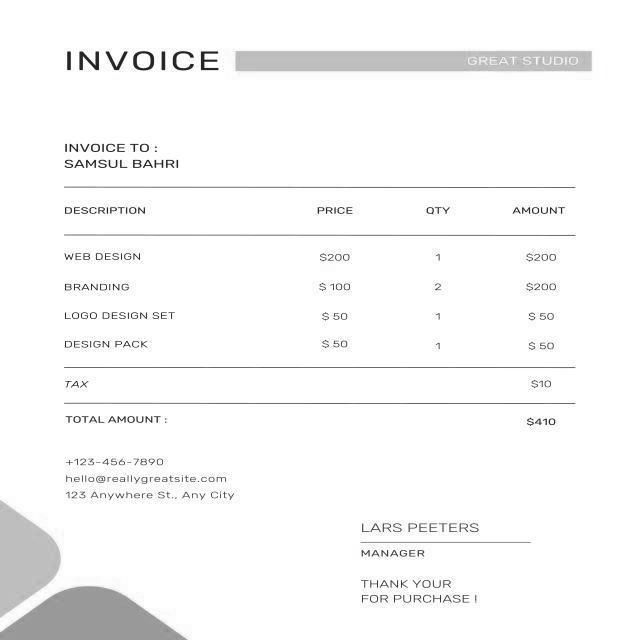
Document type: Invoice